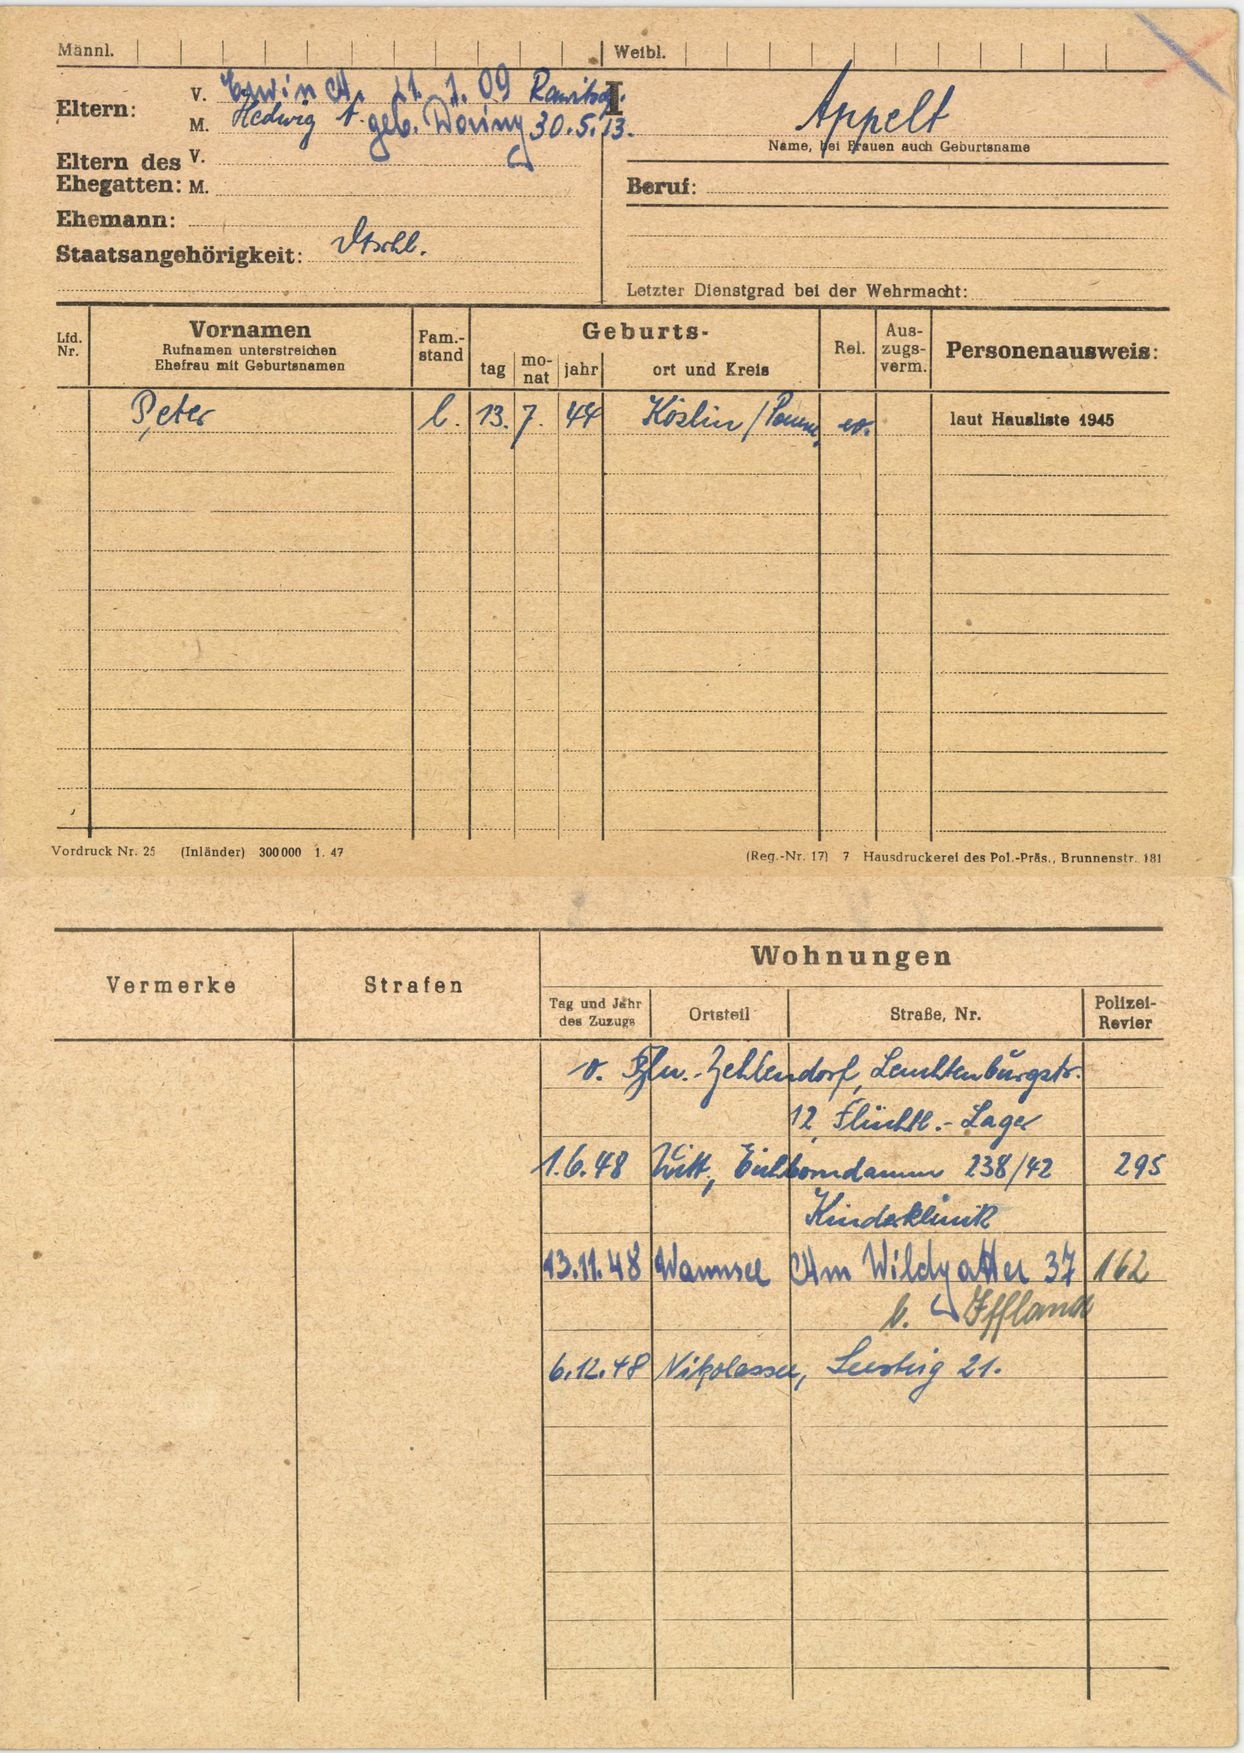
Appelt